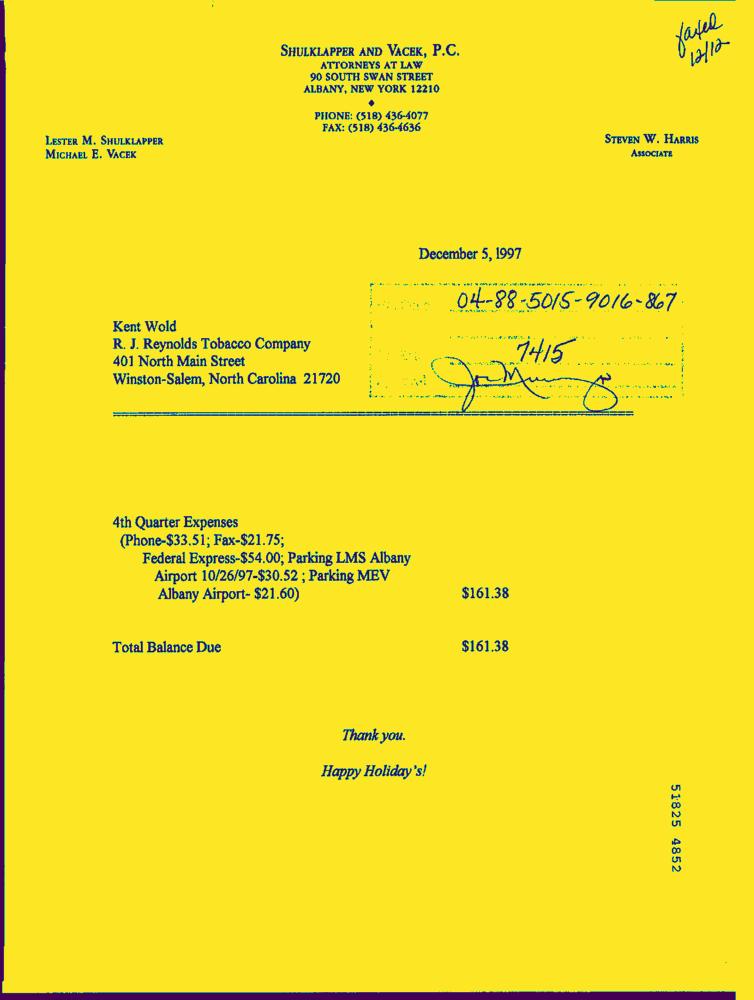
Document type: Invoice-Doc